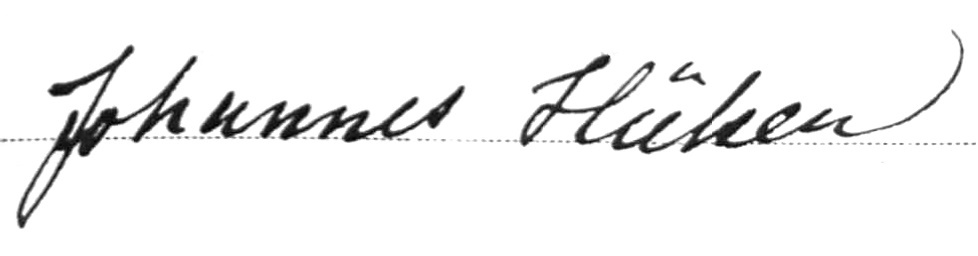
Signature of: johannes hülsen